Identify and extract the amount in words, amount in numbers, payee name, cheque date, and bank name from the image.
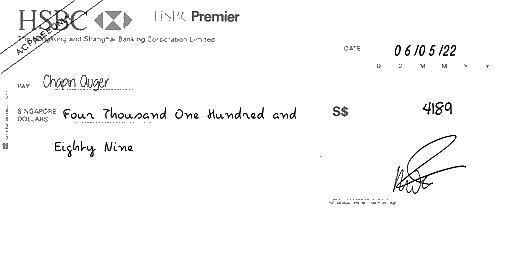
amt_in_words: Four Thousand One Hundred and Eighty Nine
amt_in_figures: 4189
payee_name: Chapin Auger
bank_name: HSBC
cheque_date: 06/05/22